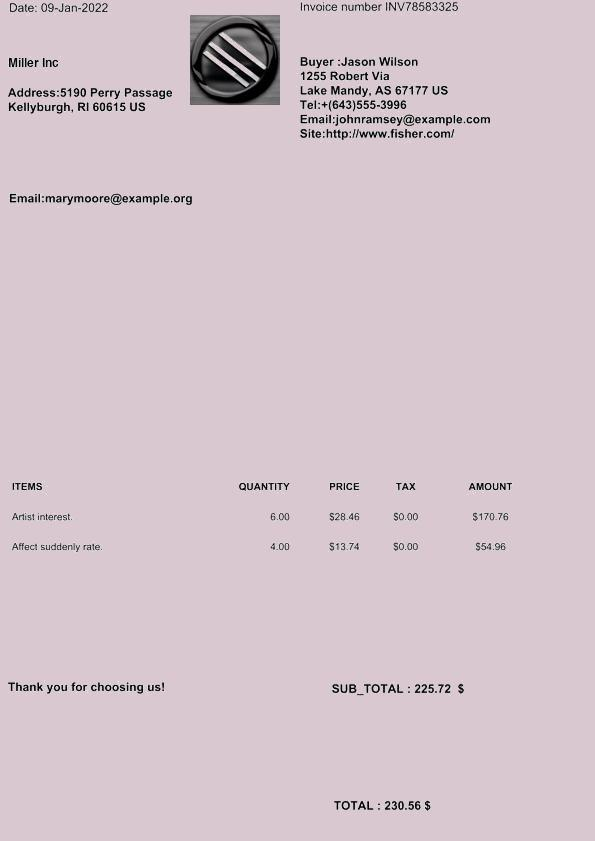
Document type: Invoice